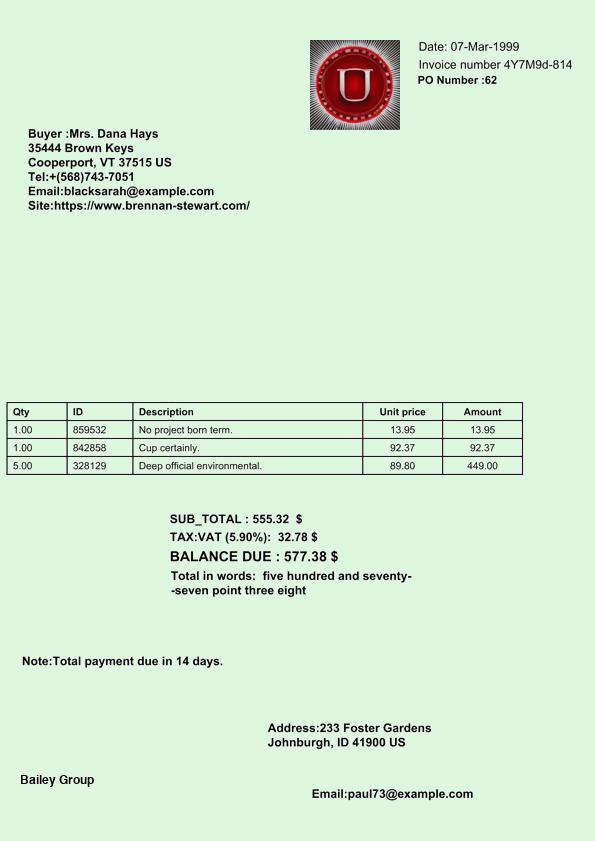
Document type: Invoice